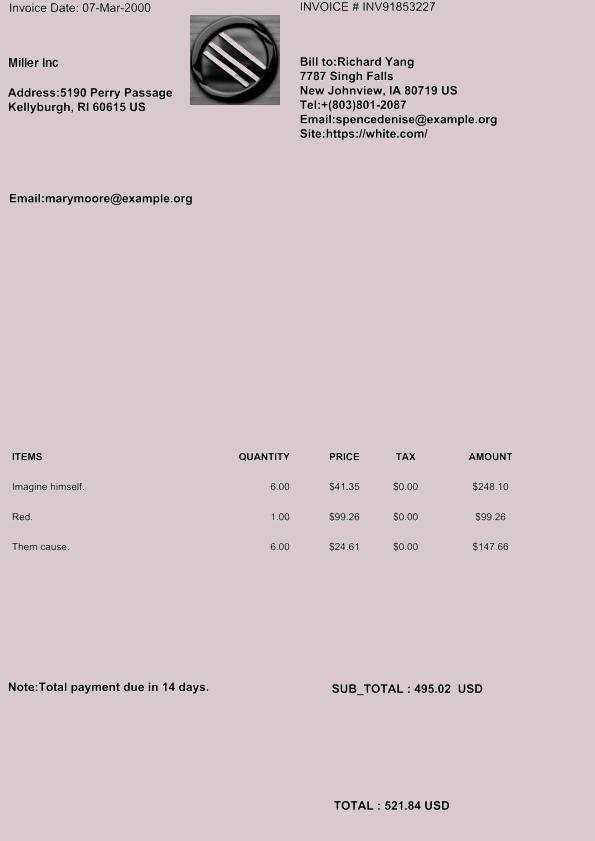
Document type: Invoice